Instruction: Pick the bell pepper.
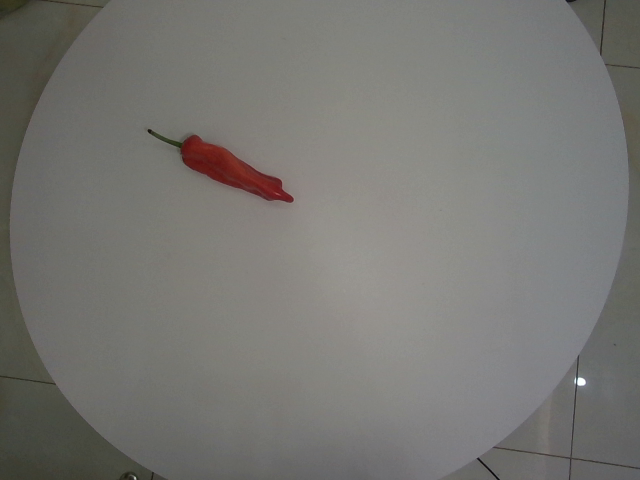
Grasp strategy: vertical